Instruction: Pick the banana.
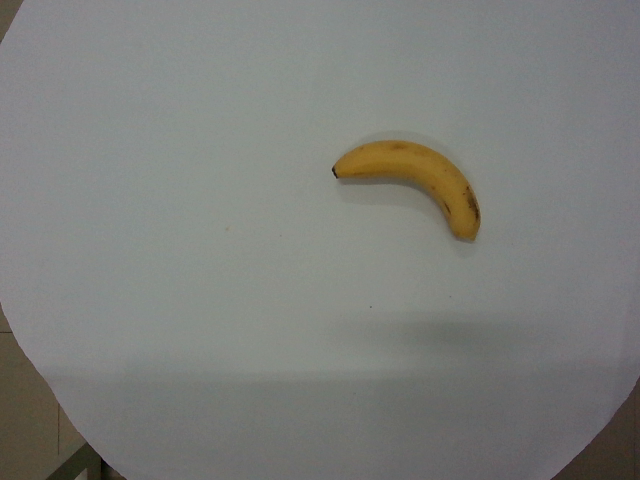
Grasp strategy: vertical